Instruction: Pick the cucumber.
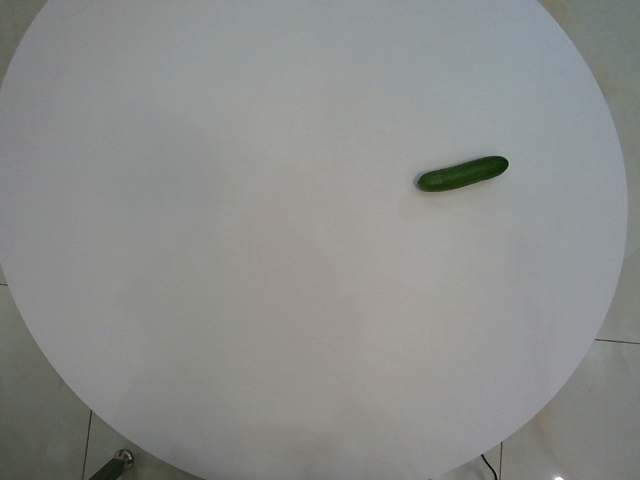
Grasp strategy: vertical